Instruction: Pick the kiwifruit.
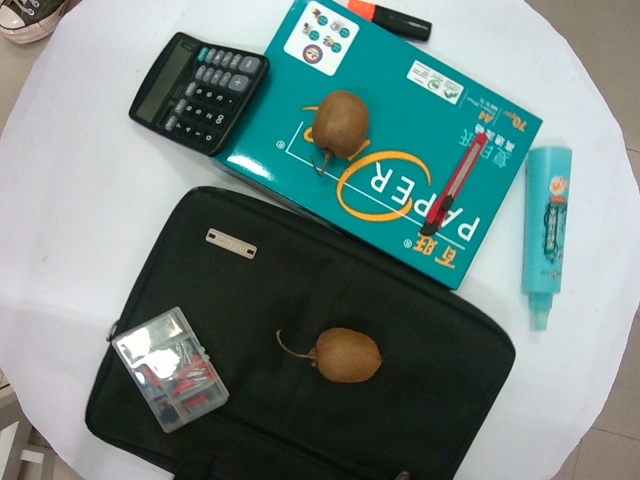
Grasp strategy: vertical